Question: How is the history relevant to the case?
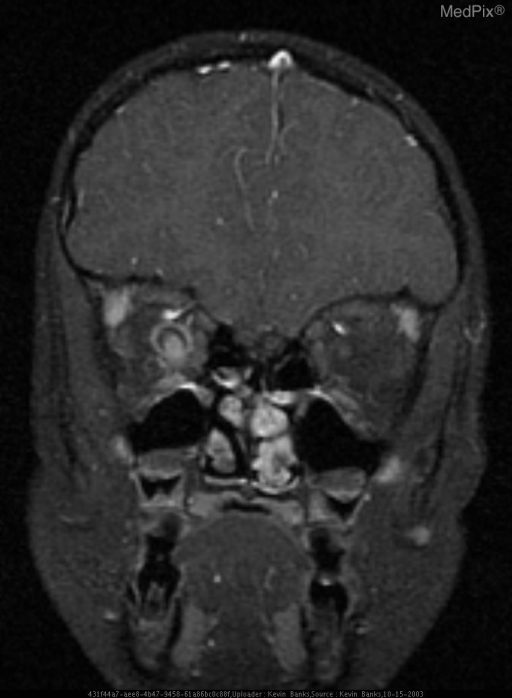
Answer: The patient's history of A 6 YO female presented to the emergency department with a 3 day history of right eye pain and severe decreasing visual acuity. is key in understanding the case.